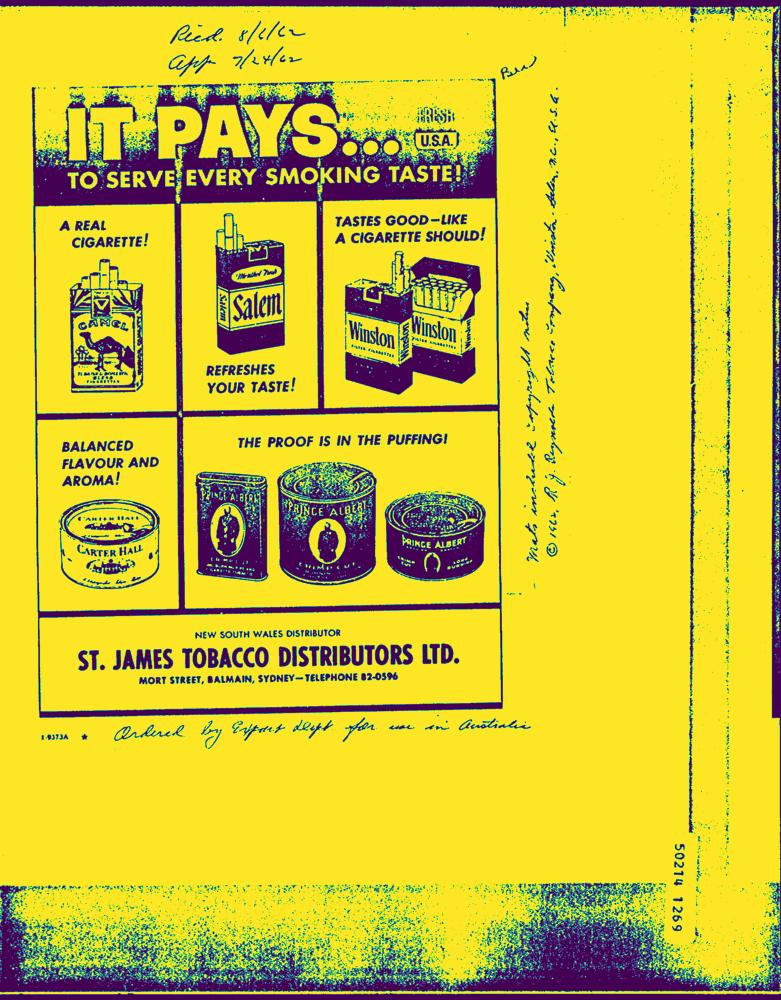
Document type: AD